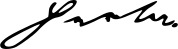
Signature of: herta wićazec